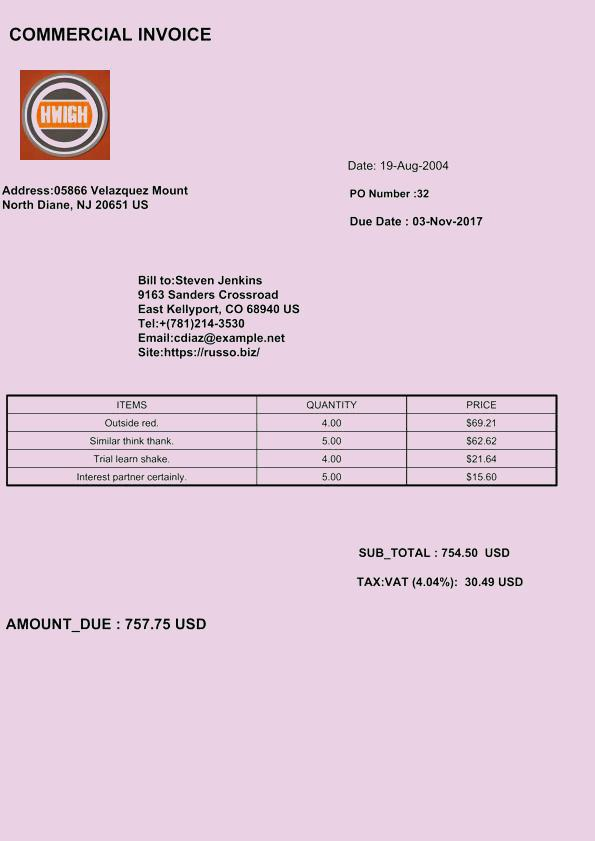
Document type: Invoice